Question: Can you provide the account number mentioned in the document?
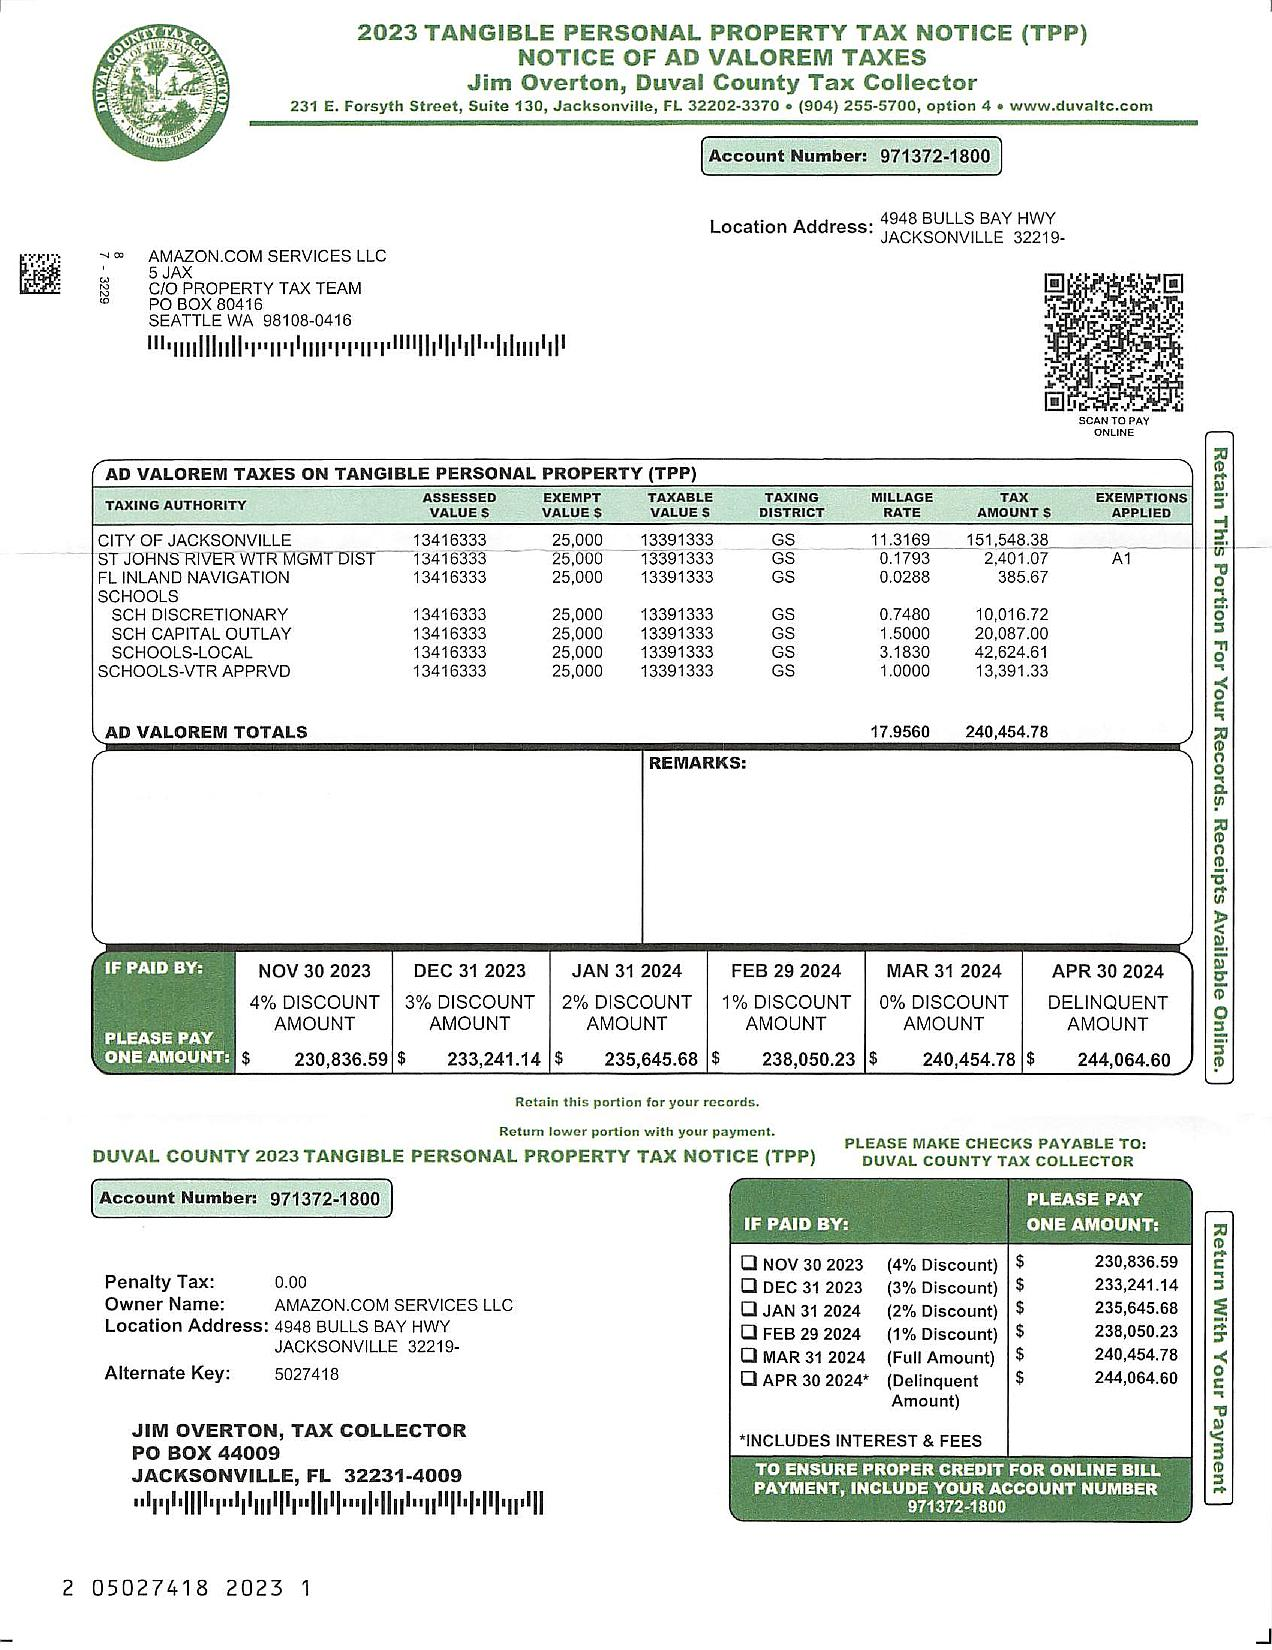
Answer: "971372-1800"